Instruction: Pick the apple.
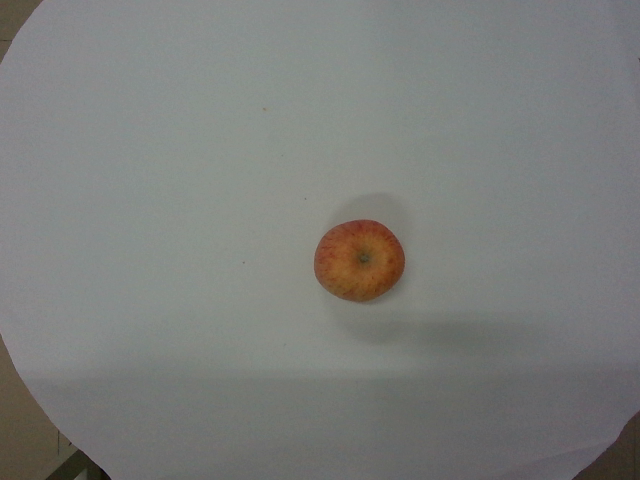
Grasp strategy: vertical